Question: What appears to be the issue?
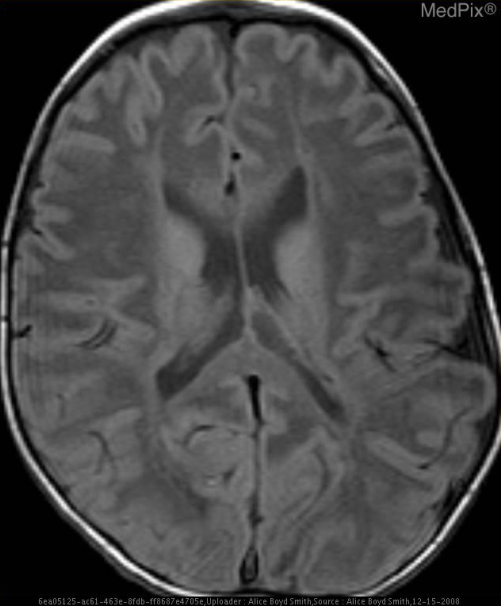
Answer: The findings suggest Diffuse, symmetric involvement of cerebral white matter
Subcortical white matter preferentially affected early
No contrast enhancement
MRS: Elevation of Naa. Diffuse abnormal T2 and T1 prolongation involving the white matter (WM).  This appears as abnormal low (dark) WM  on the T1-weighted image; and, corresponding abnormal high (bright) WM signal on the T2-weighted image.

MRS demonstrates marked elevation of NAA with relatively normal Cho (choline) and Cr (creatine).. The patient might have a history of 2 y.o. girl whose parents noted irritability in early neonatal course.  This improved by 5 months of age when patient was noted to be hypotonic.

She was also diagnosed in infancy with cortical blindness and has developmentally delay.  Head size noted to be large..